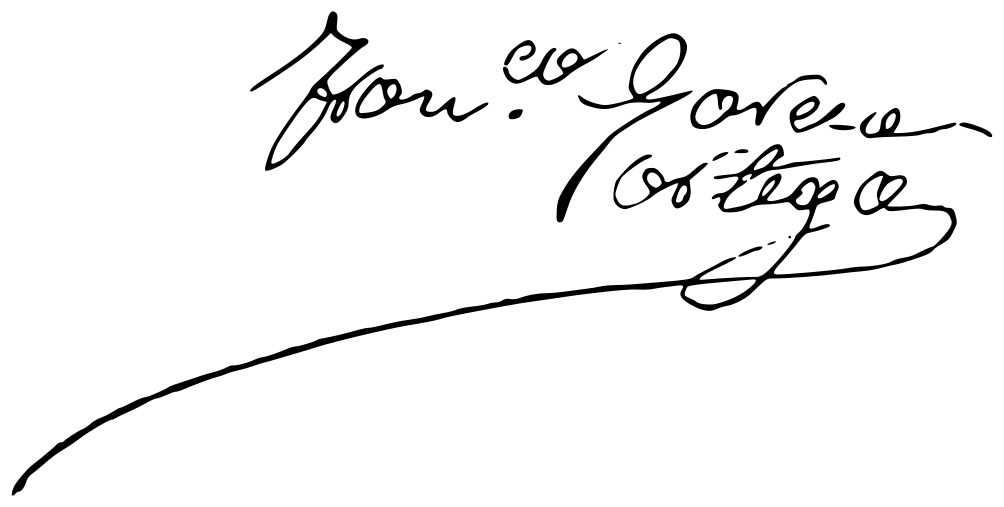
Signature of: francisco garcía ortega